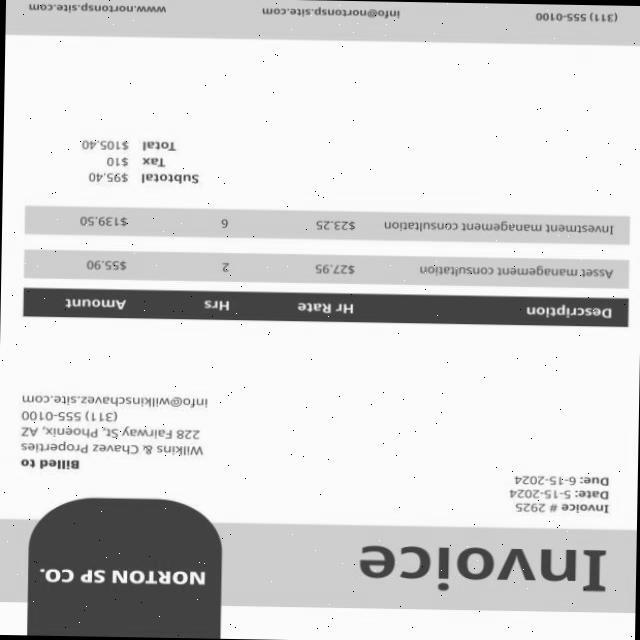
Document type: Invoice